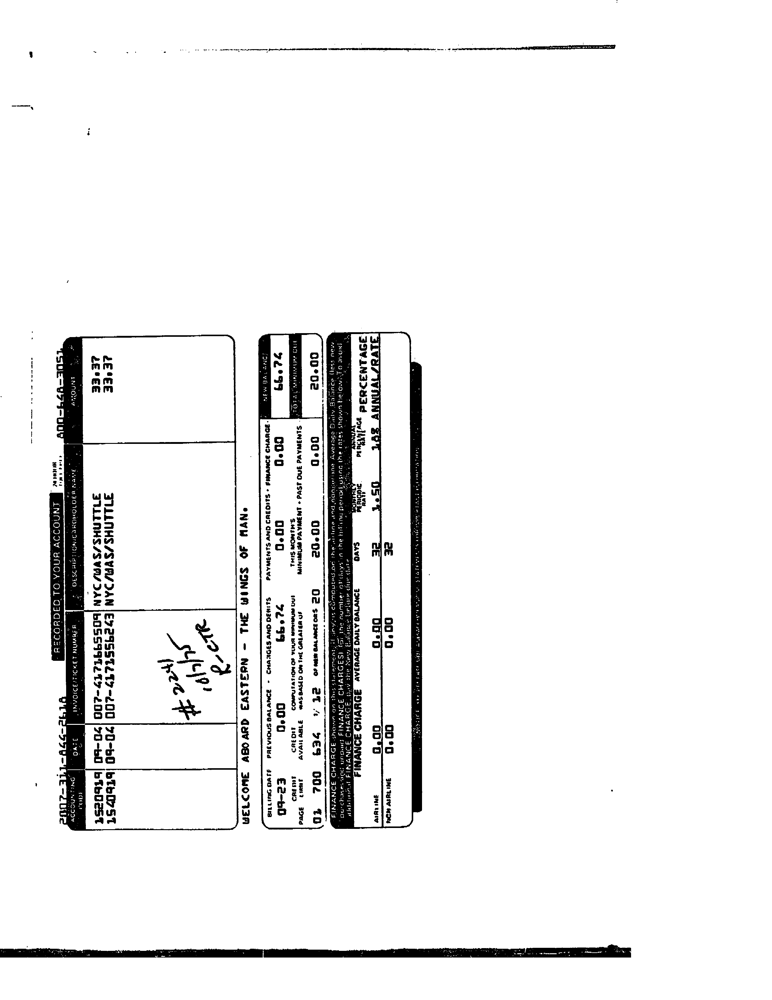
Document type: Invoice